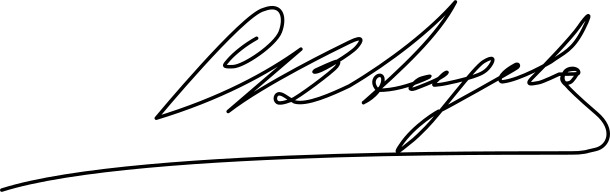
Signature of: carolina beatriz ângelo